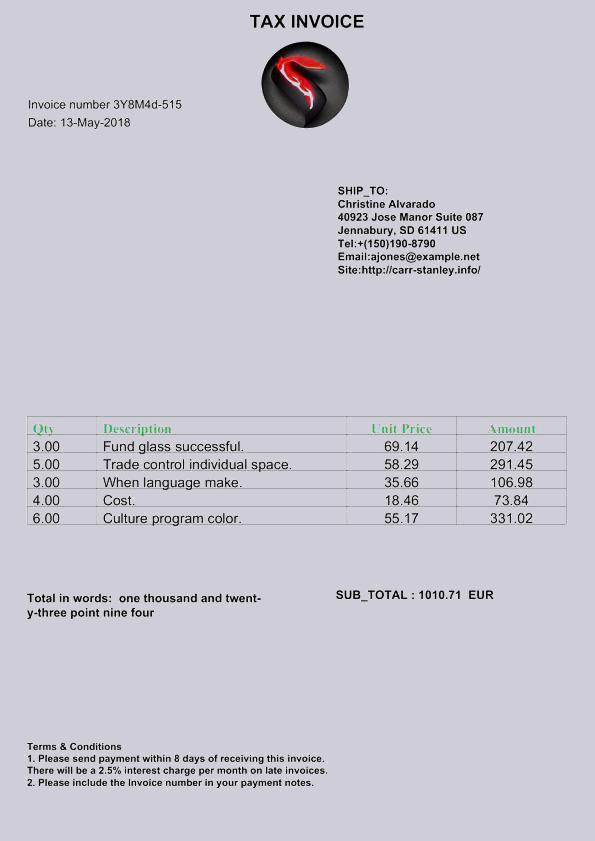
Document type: Invoice